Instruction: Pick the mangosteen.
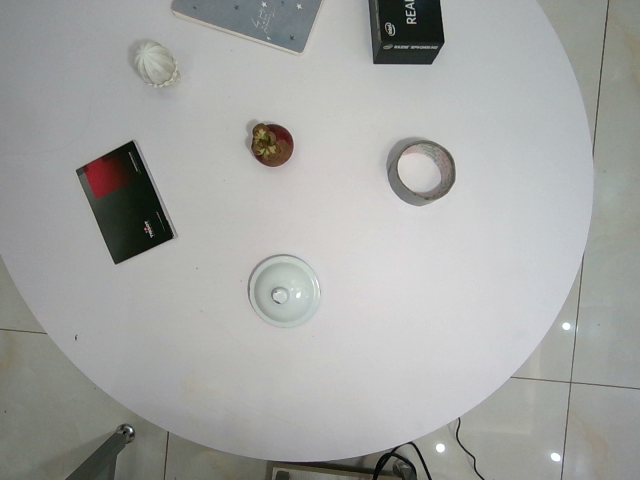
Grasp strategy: vertical